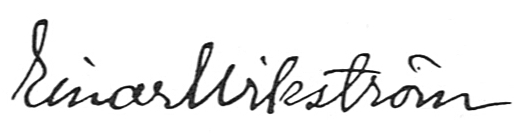
Signature of: einar wikström